Question: What type of tax is indicated in the document, personal property or real estate?
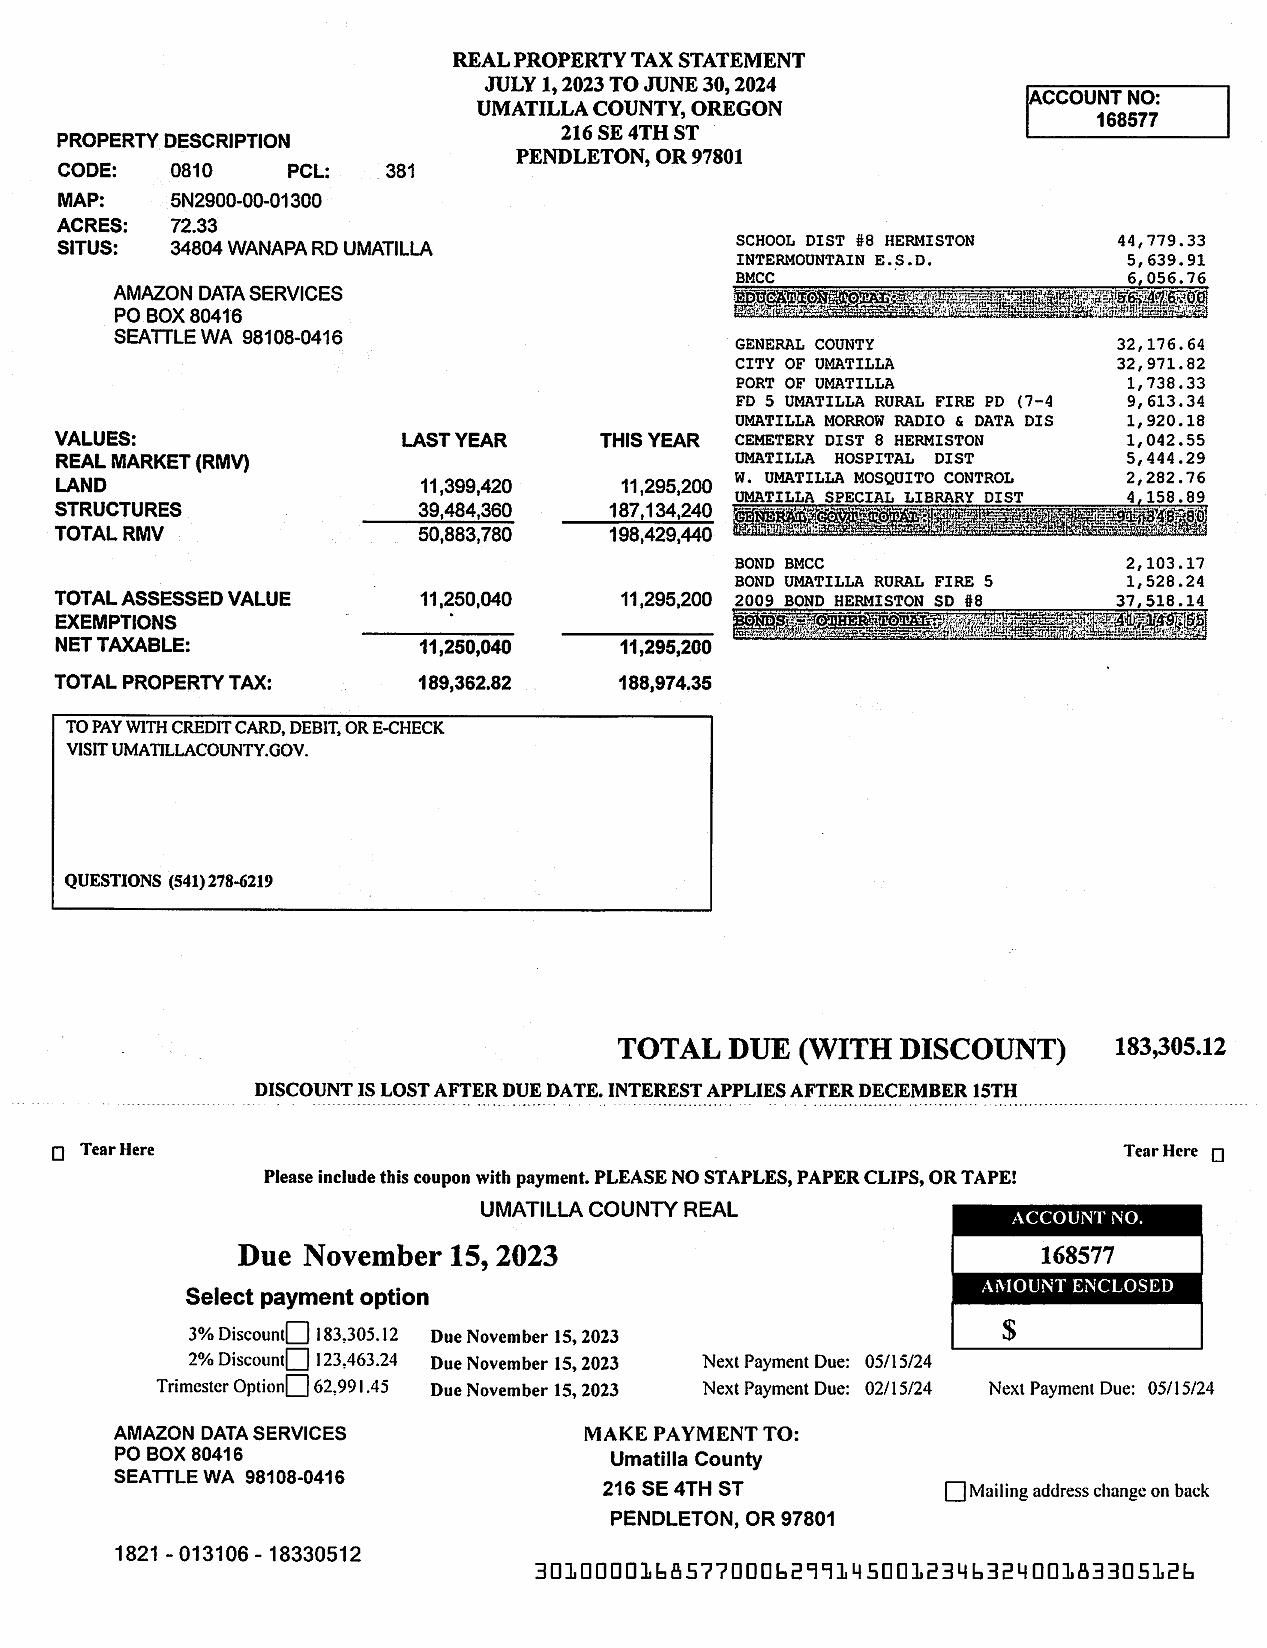
Answer: "Real Estate Tax"